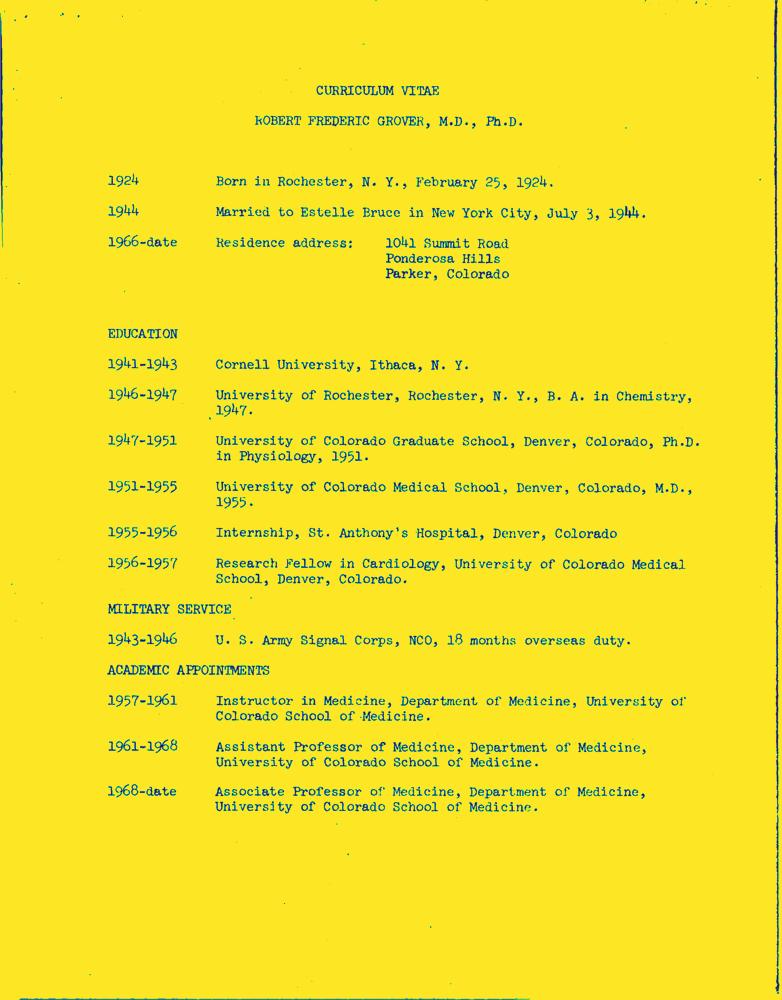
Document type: Resume-Doc